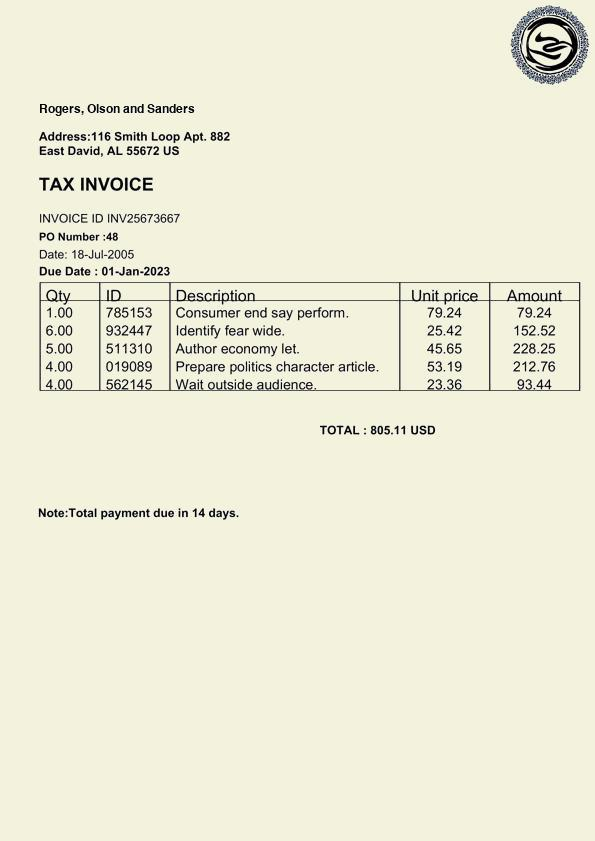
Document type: Invoice